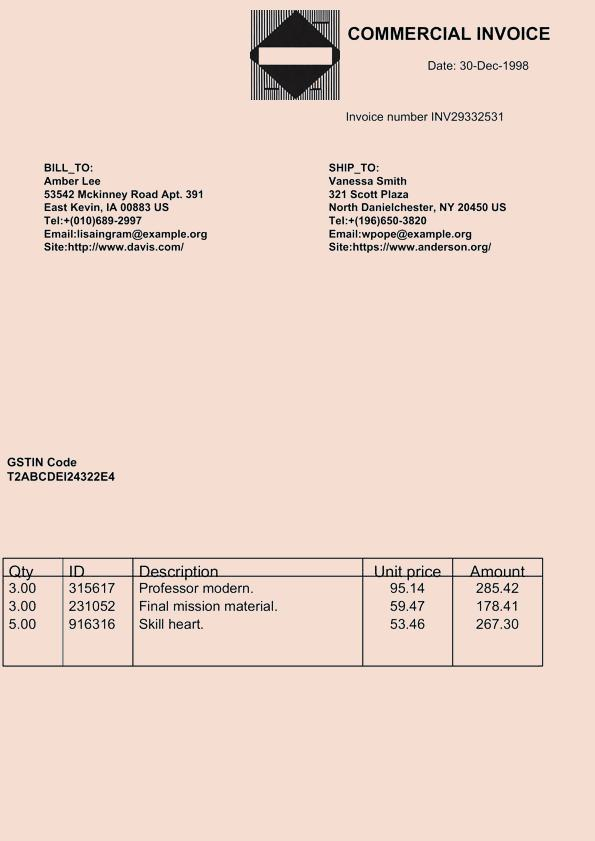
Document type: Invoice